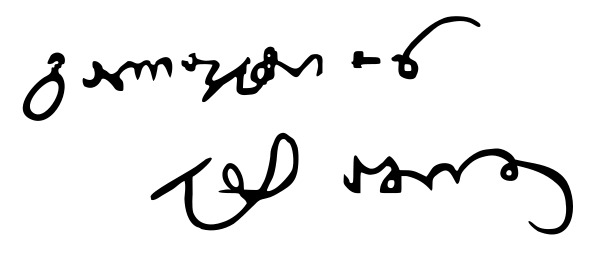
Signature of: galaktion tabidze